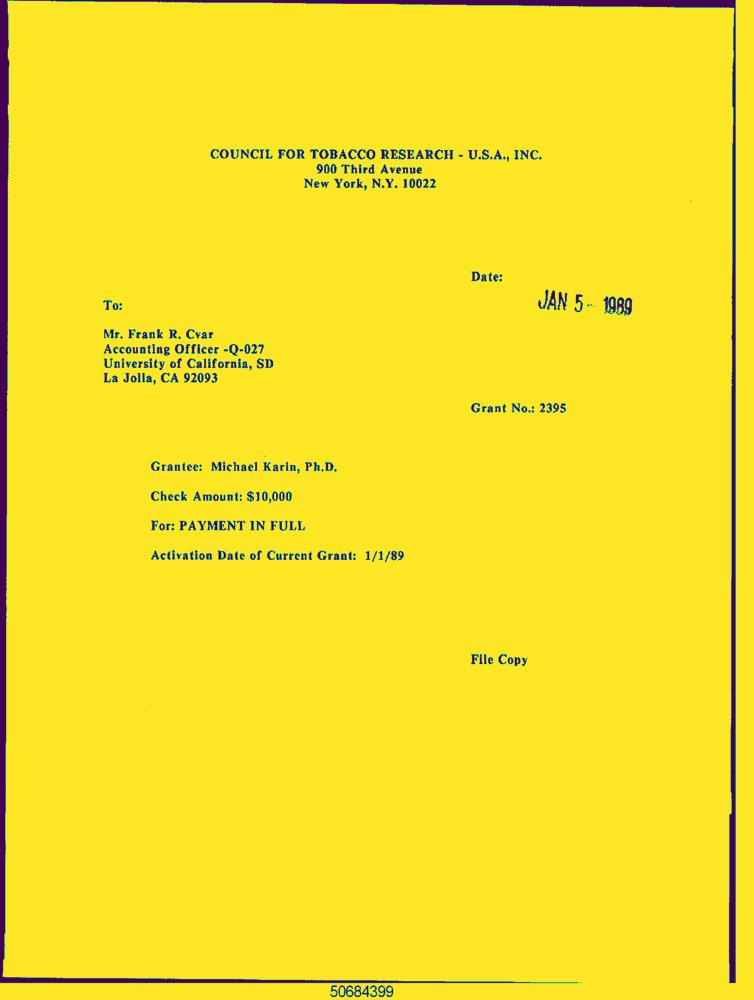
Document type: Letter-Doc